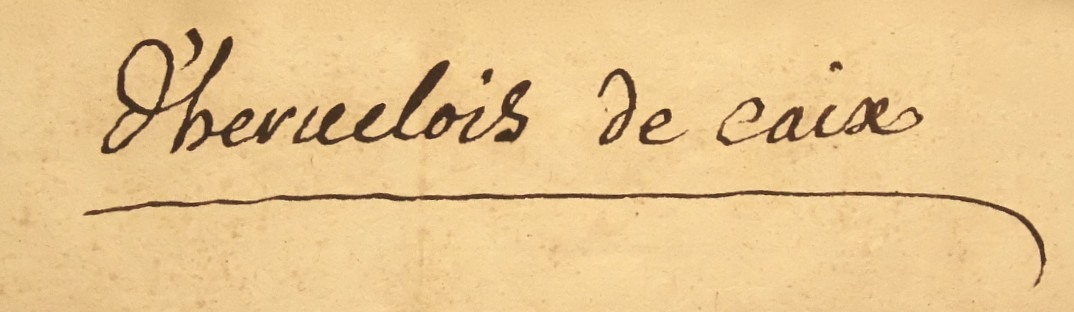
Signature of: louis de caix d hervelois